Question: Explain the disease:
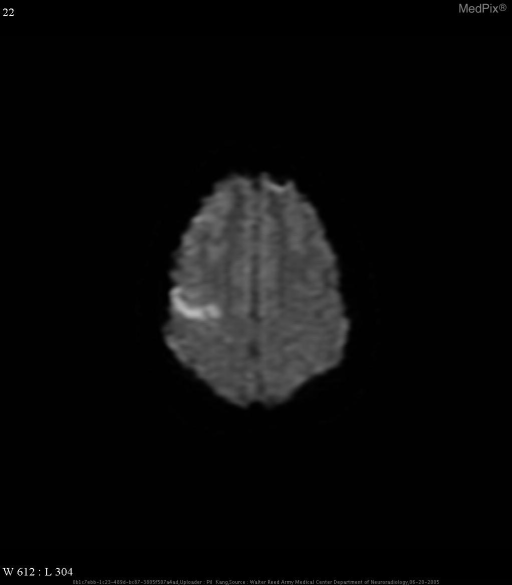
Answer: The disease is discussed as: Non-contrast CT of the head is still the initial tool of evaluation of patients suspected of having a stroke.  It is used mainly to rule out hemorrhage (important in considering utilizing thrombolytic therapy) and/or mass effect.  CT can sometimes show signs of acute infarct, although it is important to realize that the role of non-contrast CT is not to rule-out infarction, necessarily. (1)

Since the widespread use of PACS workstation rather than printed films, it has been shown that varying the window settings can increase the sensitivity of acute infarction.  Lev et al has shown in 1999 that utilizing the window and level settings of 32 and 8, respectively (which a lot of radiologist call \"the stroke window setting\") increased the sensitivity of non-contrast CT for detecting acute stroke from 57% to 71%. (2)  This setting should be a part of every radiologist\'s default setting on the PACS account, and radiologists should routinely examine every non-contrast head CT with the \"stroke window\" setting.